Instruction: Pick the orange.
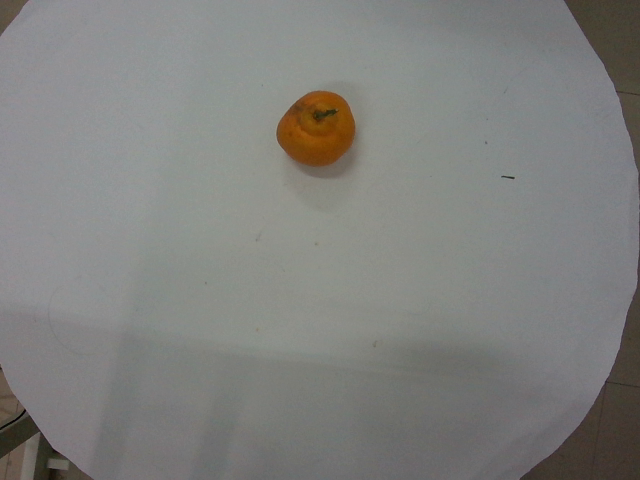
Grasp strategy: vertical